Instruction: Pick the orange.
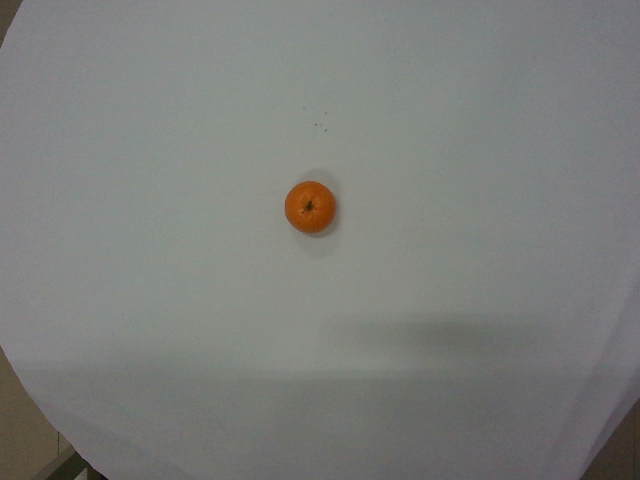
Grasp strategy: vertical